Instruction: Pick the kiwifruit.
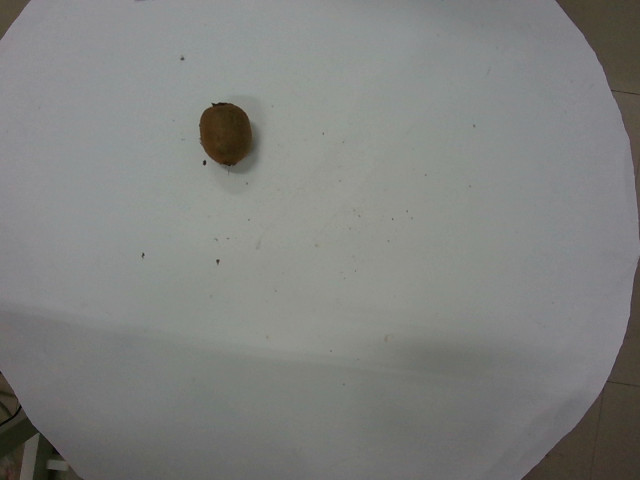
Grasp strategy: vertical